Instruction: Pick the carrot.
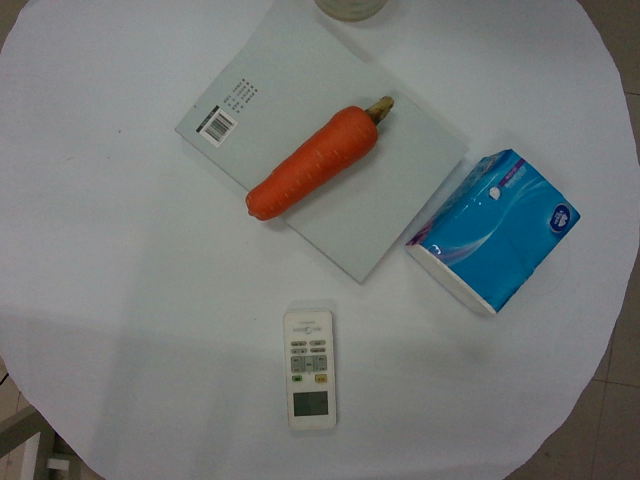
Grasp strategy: vertical